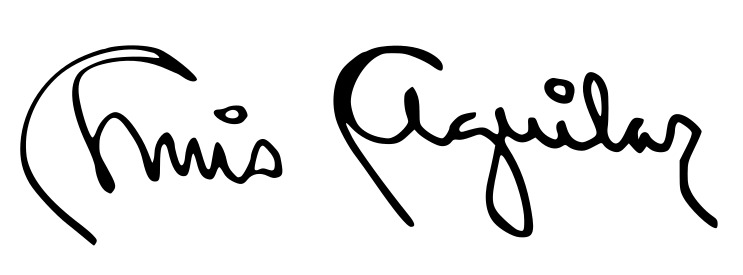
Signature of: luis aguilar